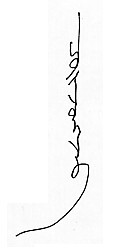
Signature of: choijinzhab